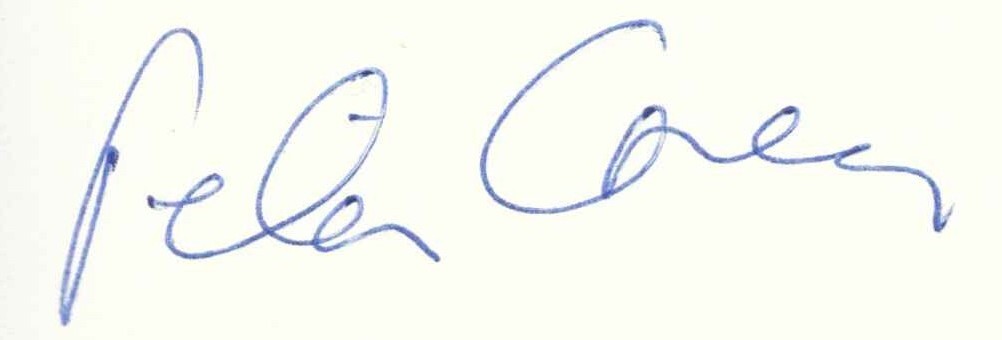
Signature of: peter carey